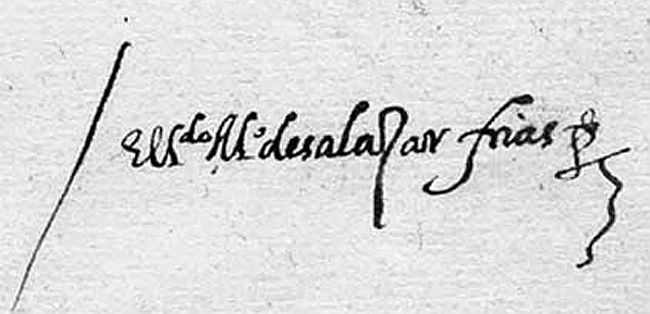
Signature of: alonso de salazar frías